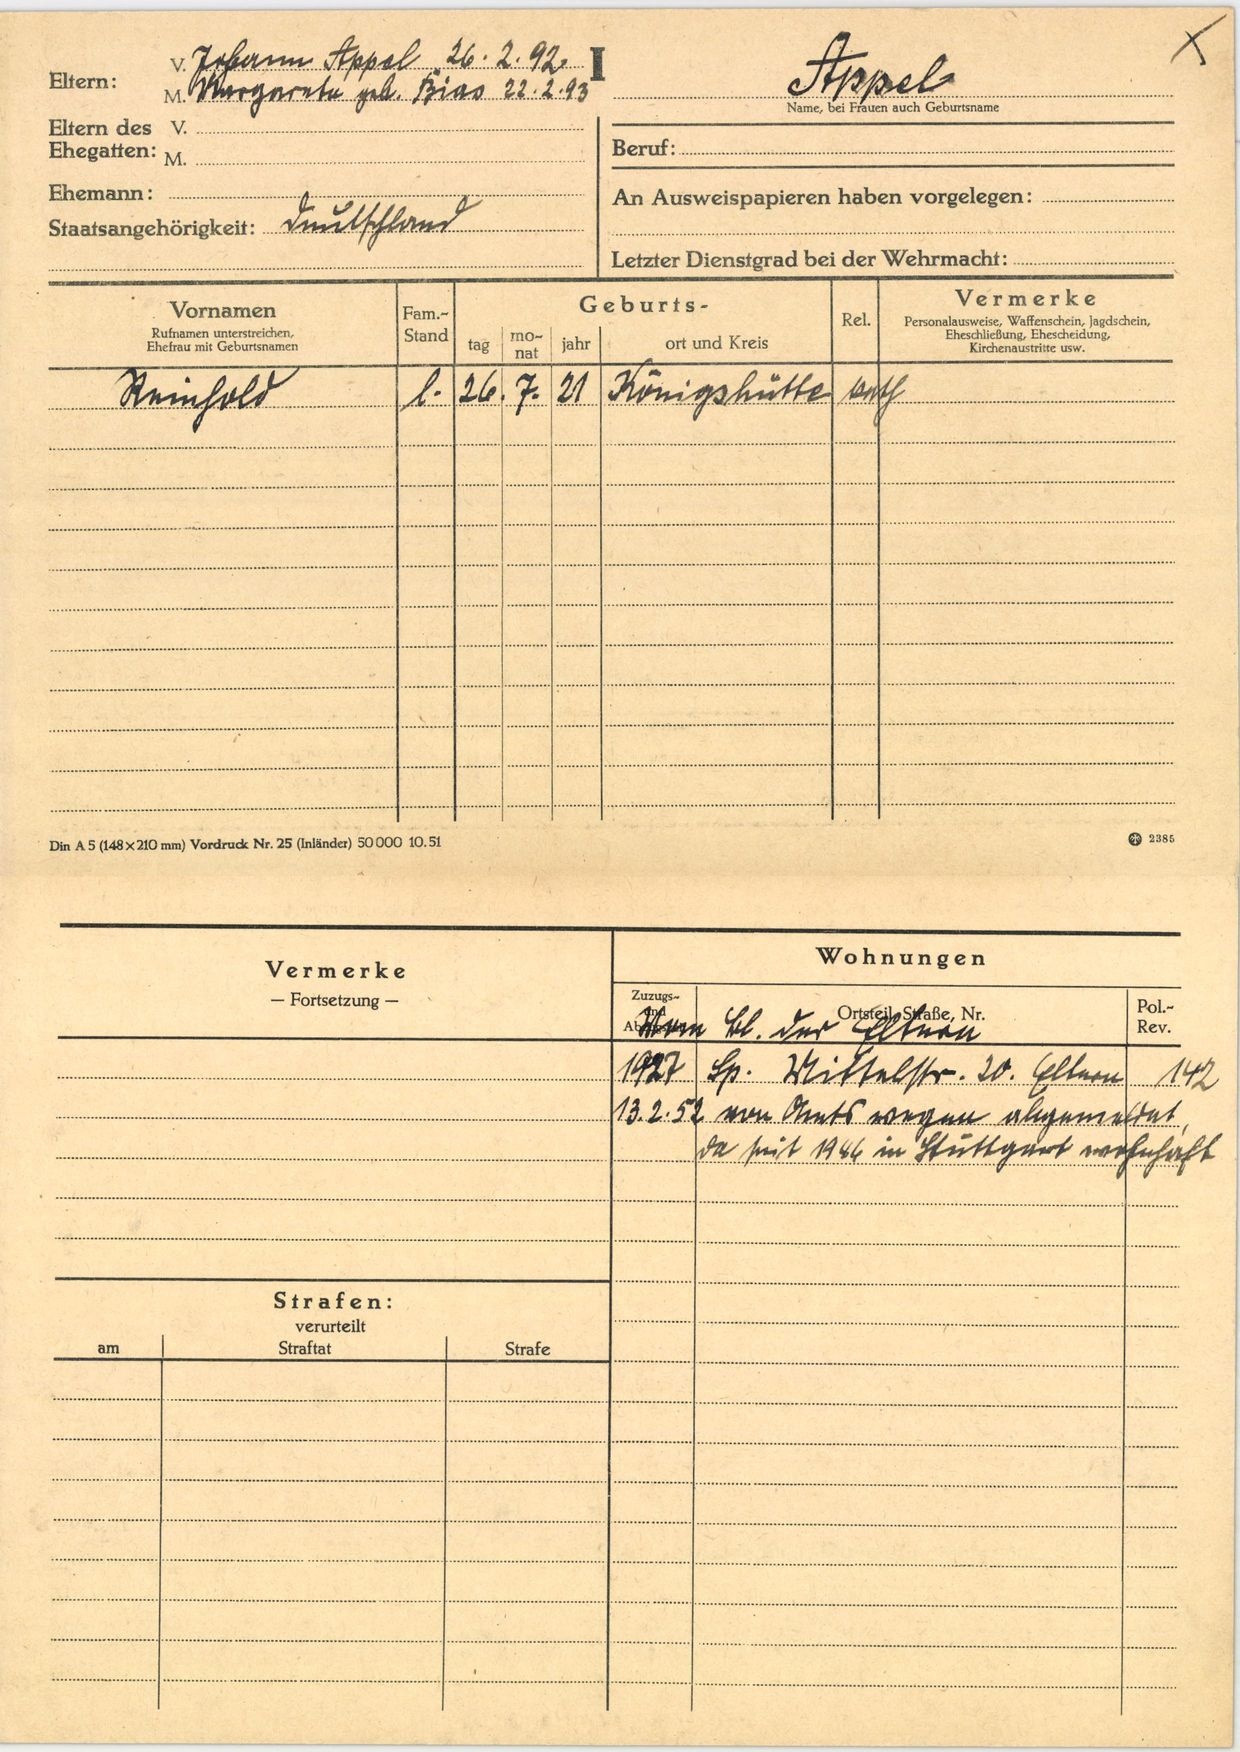
Appel